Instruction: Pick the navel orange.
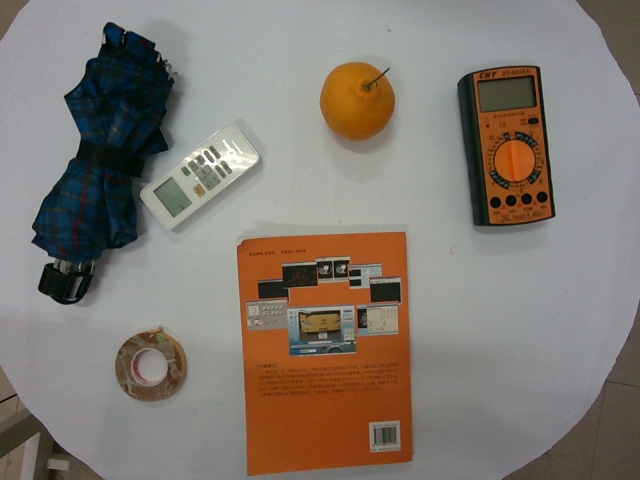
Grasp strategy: vertical